Patient: Male, age 67
A 67-year-old man was referred to our department after his local doctor detected a 15-mm nodular shadow in the upper lobe of his right lung. The nodule had remained unchanged for 10 months (Fig. 1A and B). The patient's temperature was 36.5  C, his heart rate was 78 beats per minute, and percutaneous arterial oxygen saturation was 98% in room air. Symptoms such as cough, sputum, shortness of breath, and weight loss were not observed. His medical history included hypertension, chronic obstructive pulmonary disease, dyslipidemia, and internal carotid artery stenosis, and he had a history of smoking 20 cigarettes a day for 43 years. His family history was unremarkable. He had no history of pet ownership, overseas travel, or excessive exposure to dust. Laboratory results on admission included a white cell count of 6610/mm3 (reference range 3300-8600/mm3) with white blood cell differentiation ratios of 72.5% neutrophils (reference range 35%-73.0%), 18.3% lymphocytes (reference range 20.0%-52%), 4.2% eosinophils (reference range 0.0%-11.0%), 0.4% basophils (reference range 0.0%-2.0%), 4.6% monocytes (reference range 0.0%-13.0%), and hemoglobin 14.3 g/dL (reference range 13.5-17.0 g/dL), platelet count 192,000/mm3 (reference range 150,000-350,000/mm3), C-reactive protein 0.03 mg/dL (reference range 0.0-0.3 mg/dL), carcinoembryonic antigen 4.26 ng/mL (reference range 0.0-5.00 ng/mL), and cytokeratin-19 fragments 3.3 ng/mL (reference range 0.0-2.8 ng/mL). An interferon-gamma (IFNgamma)-releasing assay (IGRA) (QuantiFERON-TB GoldR) was positive at 0.49 IU/mL. Tests for cryptococcus antigen and HIV antibodies were negative. Chest computed tomography (CT) revealed a 15-mm nodular shadow with slightly irregular margins in the upper lobe of the right lung (Fig. 1). Only normal bacterial flora were detected via sputum culture, and Mycobacterium smear, tuberculosis (Tb)-polymerase chain reaction (PCR), and MAC-PCR were negative, as was acid-fast bacilli culture. Ultrasound-guided bronchoscopy confirmed the locations of the lesions, then transbronchial biopsy, bronchial brushing, and bronchial lavage were performed. Histological investigations did not reveal any indications of malignancy or granuloma, and the cytological results of bronchial washing and brushing were negative for malignancy. Bronchial lavage culture only yielded normal bacterial flora, and a Mycobacterium smear was negative in the culture test as were Tb-PCR, MAC-PCR, and acid-fast bacilli culture tests. Based on these results no definitive diagnosis was reached with regard to the nodular shadow in the upper lobe of the right lung, and therefore the patient was instructed to comply with careful monitoring on an outpatient basis.
The patient was monitored as an outpatient for 18 months, during which time no changes in the size or characteristics of the nodular shadow in the right upper lobe of the lung were observed (Fig. 2A). A small 5-mm node appeared as a new lesion in the left lung apex, however, and it gradually increased to 10 mm over the course of 10 months (Fig. 2B). Enlargement of the right axillary lymph node was also observed. No enhancement effect was detected via contrast CT (Fig. 2C). Accumulation was detected in the left lung apex and right axillary lymph node via positron emission tomography-CT (Fig. 2D), but no accumulation was depicted in the right lung nodule. The patient had no fever, cough, or sputum which could suggest disseminated MAC, and the right axillary lymph node was not painful, therefore blood culture tests for acid-fast bacteria were not performed. QuantiFERON-TB GoldR was slightly elevated at 0.93 IU/mL, and anti-MAC antibodies were positive at 1.51 U/mL (reference range 0.0-0.69 U/mL). Angiotensin-converting enzyme level was 1.9 U/L (reference range 8.3-21.4 U/L) and soluble interleukin-2 receptor level was 478 U/mL (reference range 122-496 U/mL). Combined with the fact that no bilateral hilar lymphadenopathy or skin, ocular, or cardiovascular complications were observed, it was surmised that sarcoidosis was unlikely to be the cause of the lung nodule and enlargement of the right axillary lymph nodes.
The new lesion, which was depicted as a small nodular shadow in the left lung apex, was in contact with the proximal subclavian artery, and performing a surgical lung biopsy to achieve a definitive diagnosis would have been difficult. Hence, a biopsy was obtained from the right axillary lymph node under local anesthesia for diagnostic purposes. Large numbers of epithelioid granulomas and multinucleated giant cells were detected in the biopsy tissue (Fig. 3). M. intracellulare was identified via mycobacterium culture of the biopsy needle aspirate fluid from the right axillary lymph node, therefore lymphadenitis caused by M. intracellulare was diagnosed. Multidrug antimicrobial therapy including clarithromycin was considered, but at the patient's request, his condition was monitored on an outpatient basis instead. Interestingly the nodule in the left upper lobe gradually shrunk over the course of one year, as did the right axillary lymph nodes (Fig. 4A and B). The nodule had almost disappeared after 18 months (Fig. 4C). Anti-MAC antibody was not increased after the left lung apex lesion had disappeared compared to the level recorded when right lymphangitis had appeared (1.45 U/mL vs. 1.51 U/mL; range 0.0-0.69 U/mL). No relapse was observed throughout the 18 months following the biopsy. During the subsequent follow-up period the lesion in the right upper lobe did not exhibit any changes in size or other characteristics (Fig. 1).
Keywords: axillary lymphadenitis, mycobacterium avium complex infection, mycobacterium intracellulare
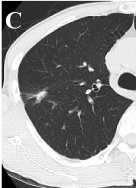
Image caption: Chest computed tomography of the nodule in the upper lobe of the right lung. No change was observed during the course of observation. C. Eighteen months after the time from 1B (the same period represented in Fig.